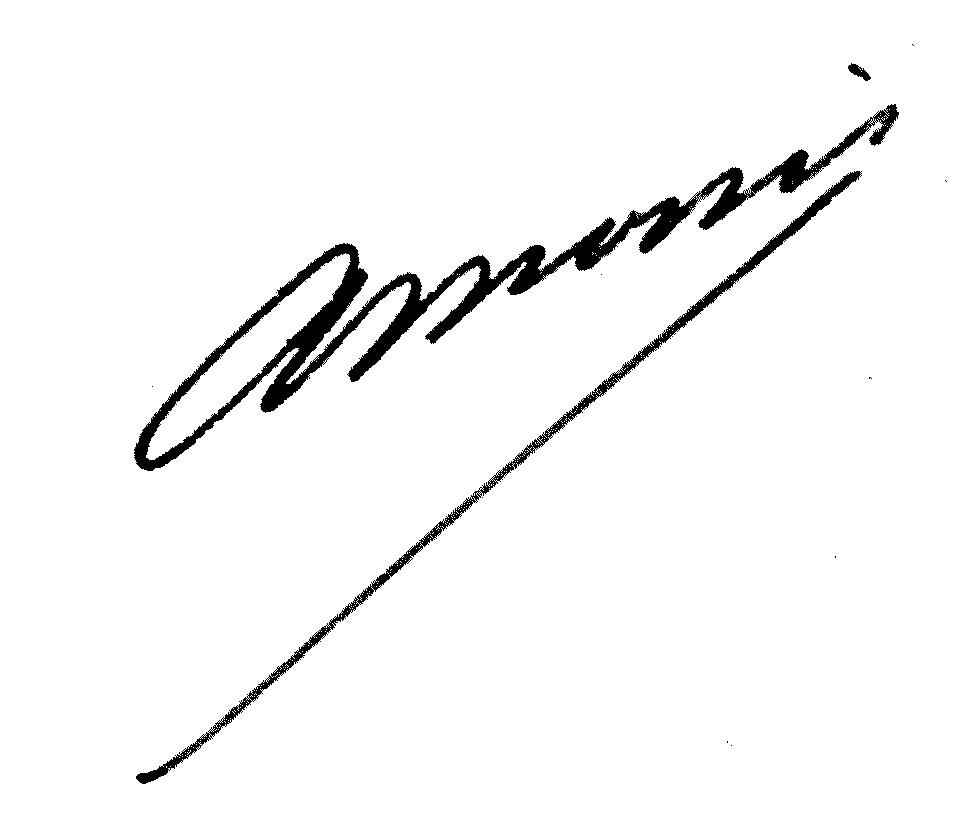
Signature of: antoine monis